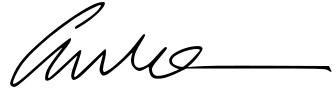
Signature of: annastacia palaszczuk